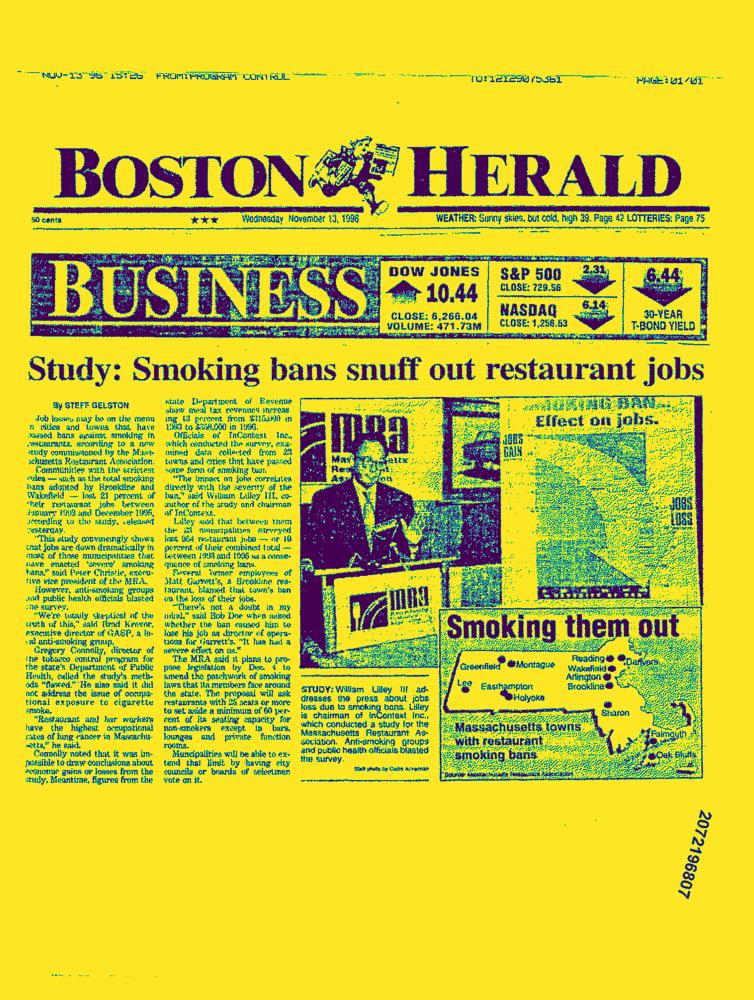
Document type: News-Article